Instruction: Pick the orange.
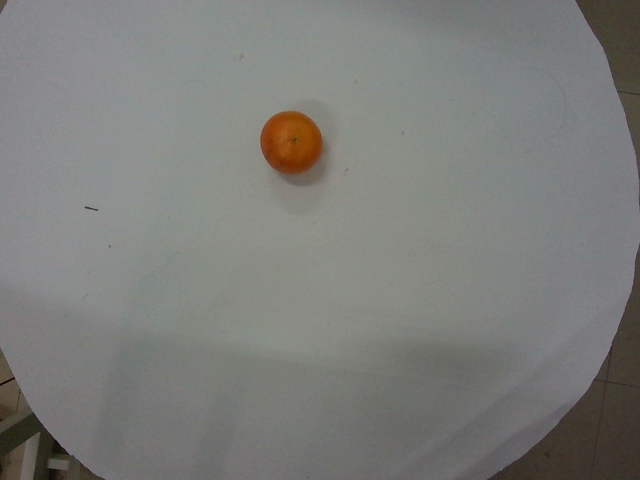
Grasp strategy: vertical